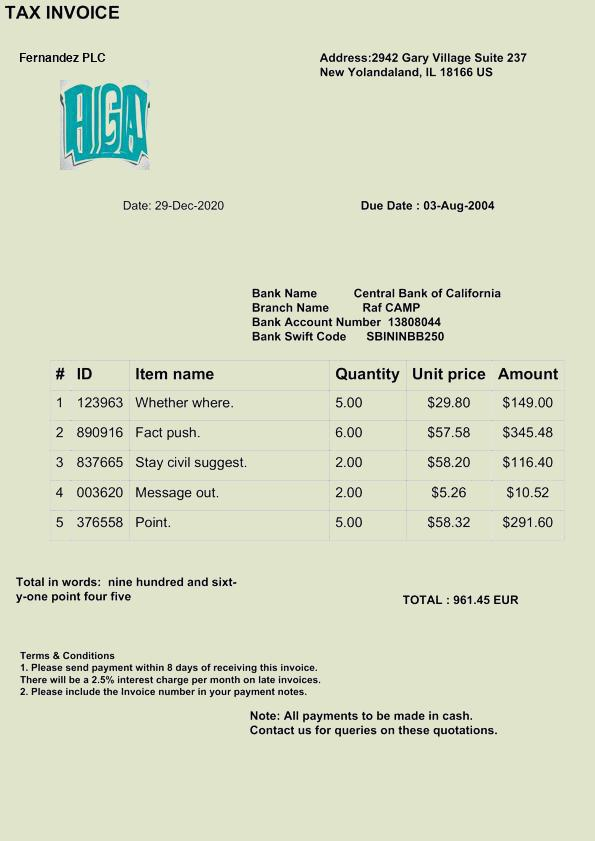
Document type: Invoice